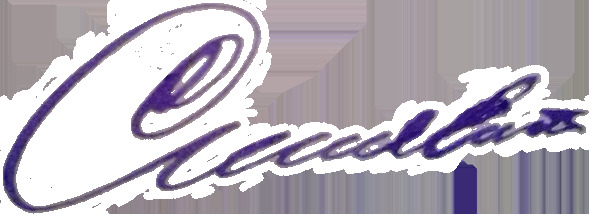
Signature of: q62993433